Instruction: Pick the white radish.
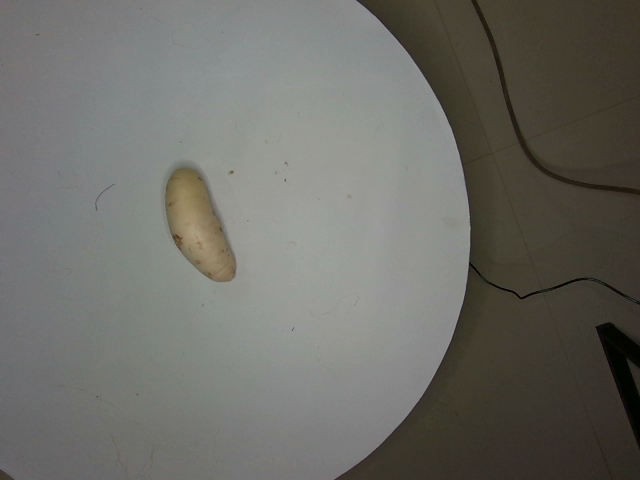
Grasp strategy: vertical